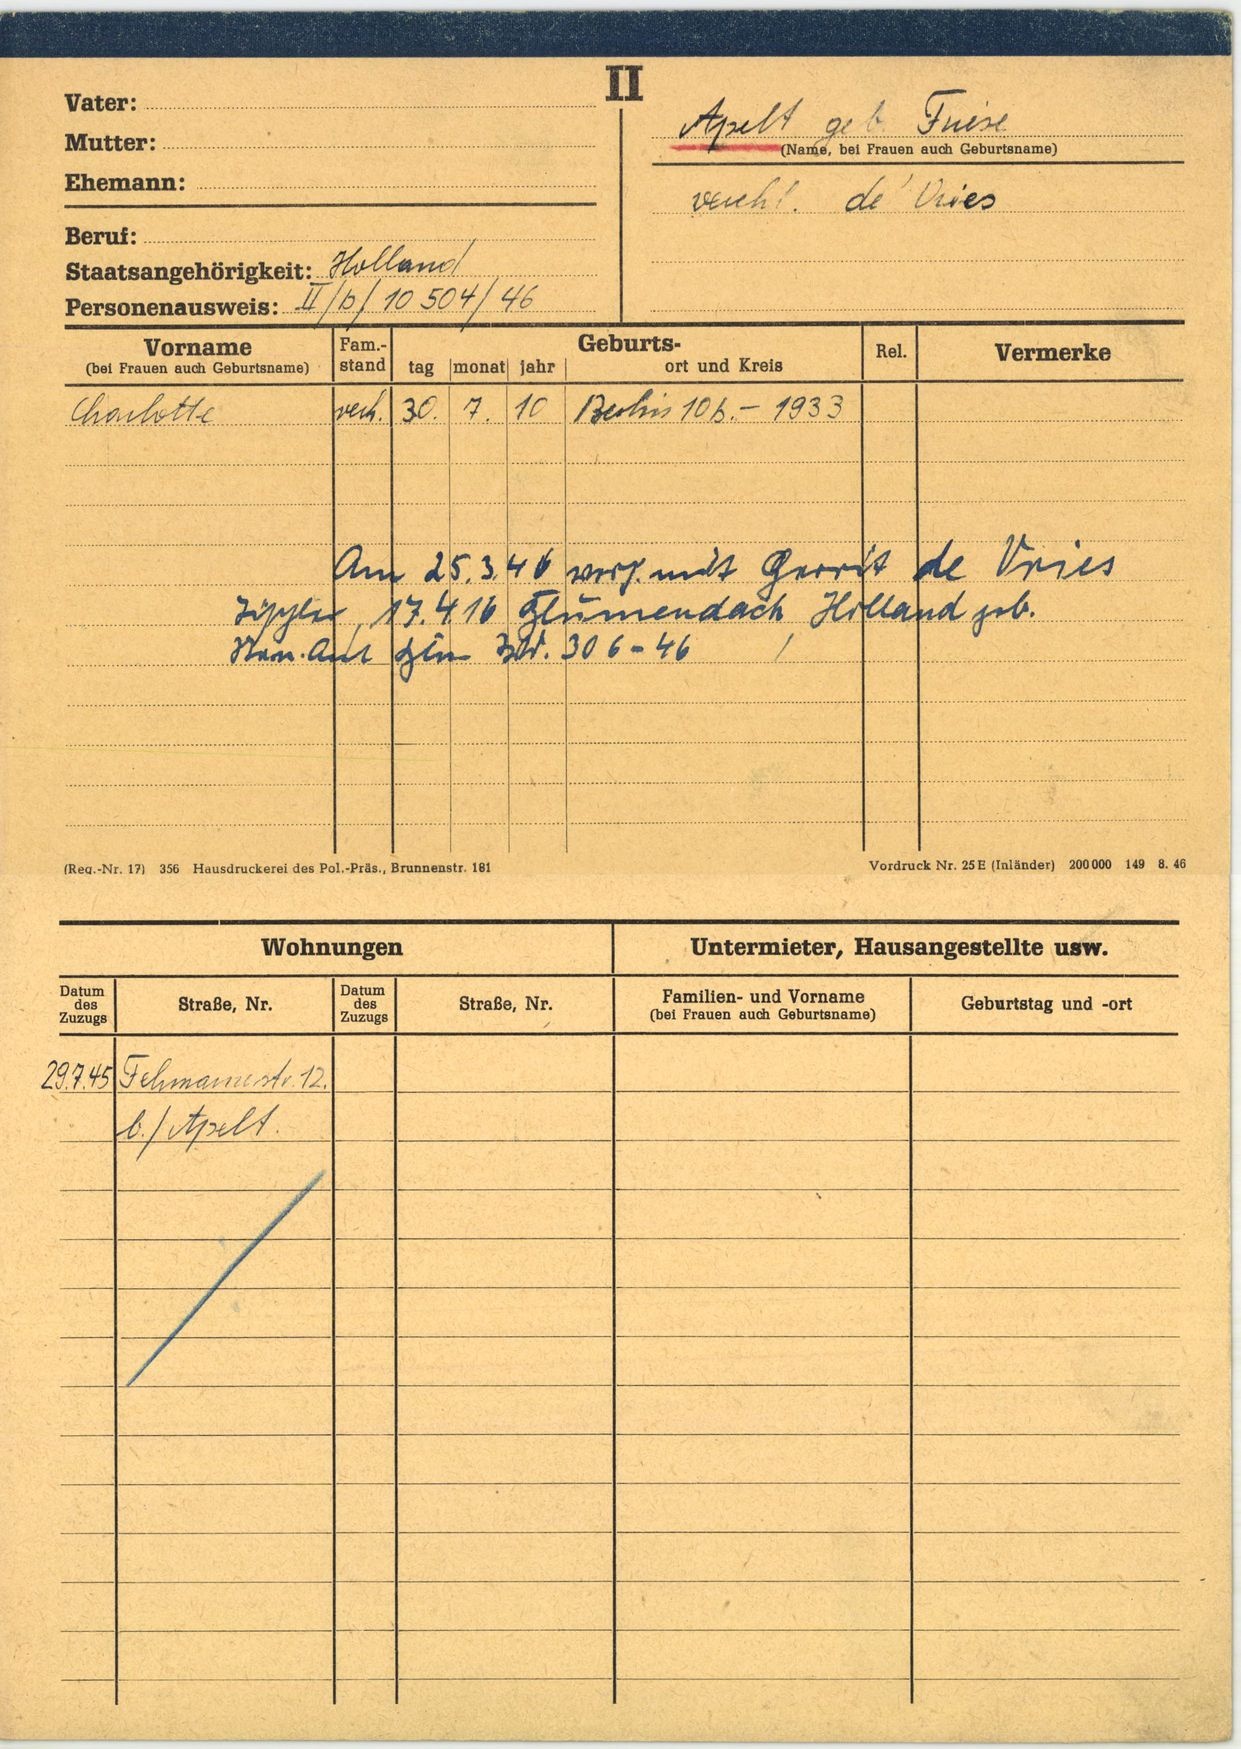
Apelt geb. Feise